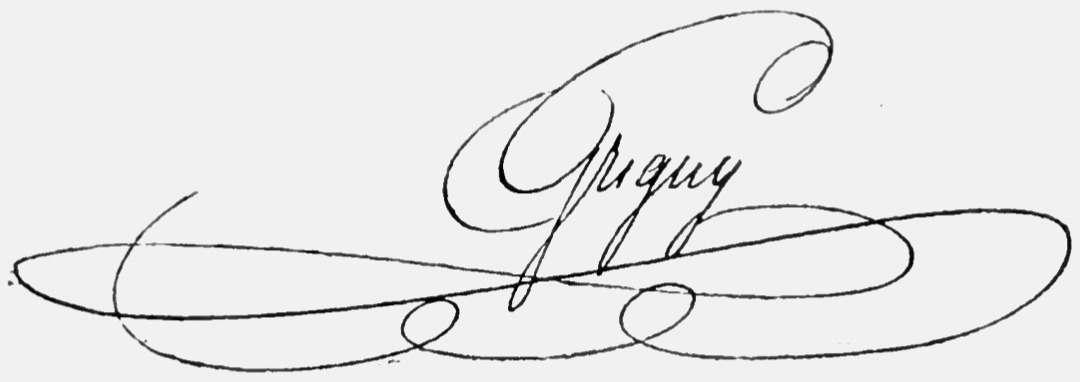
Signature of: achille claude marie tocip grigny